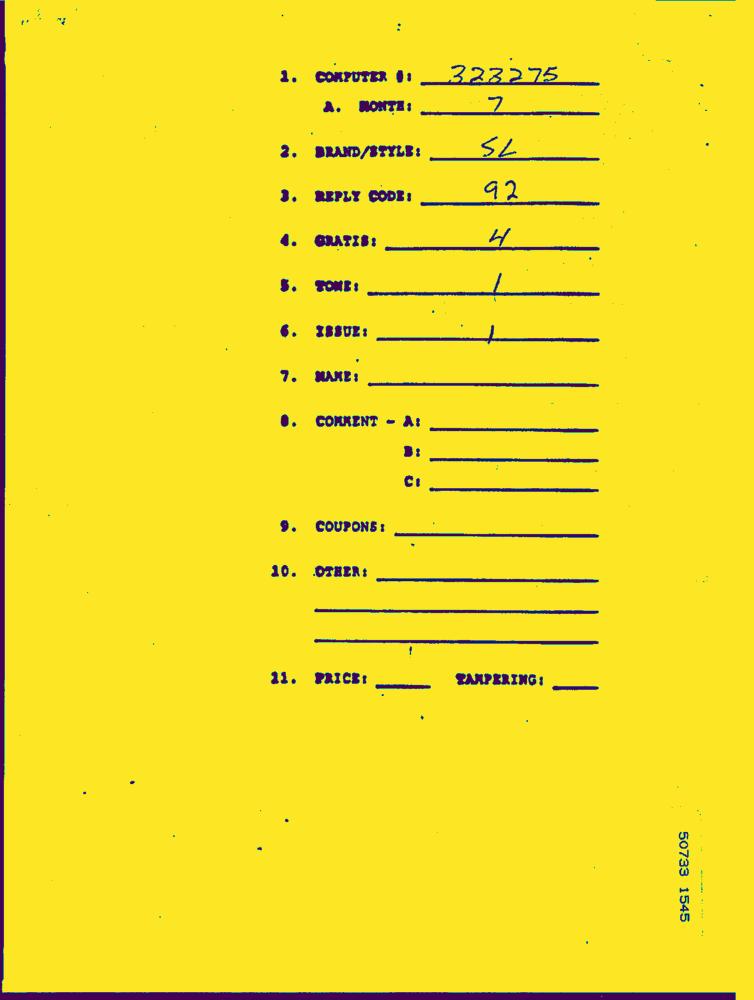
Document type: Hand-Written